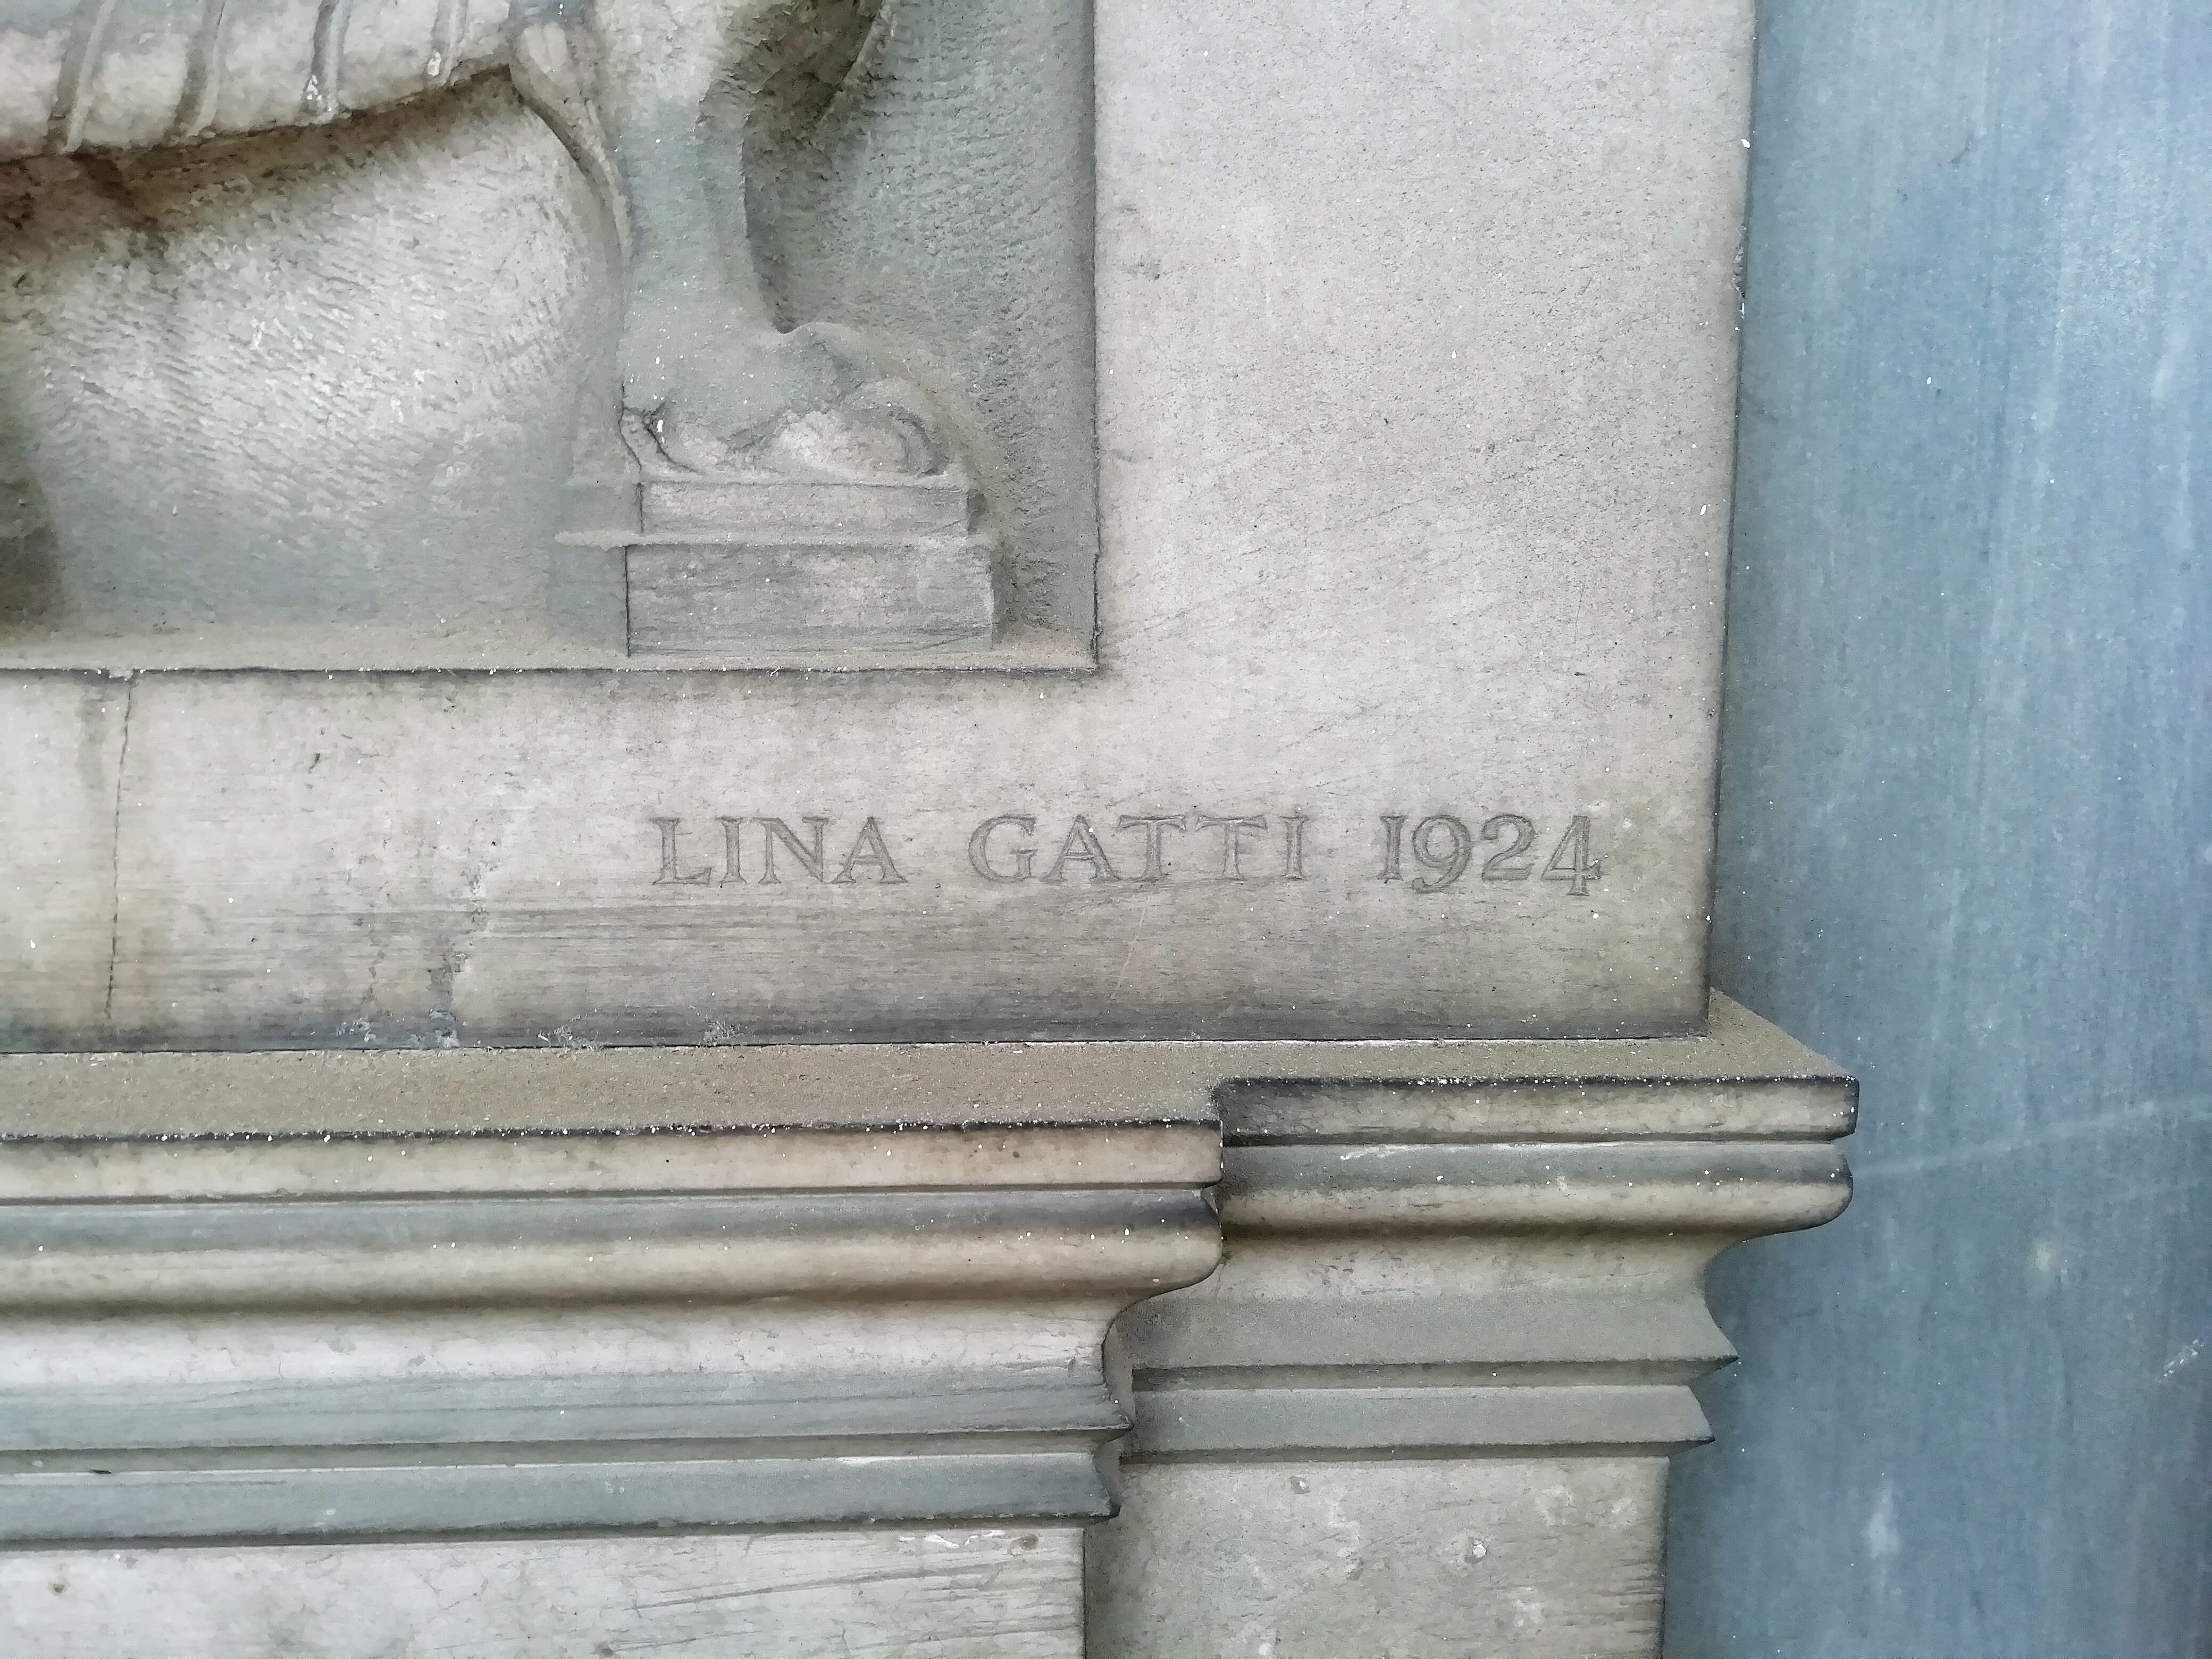
Signature of: lina gatti